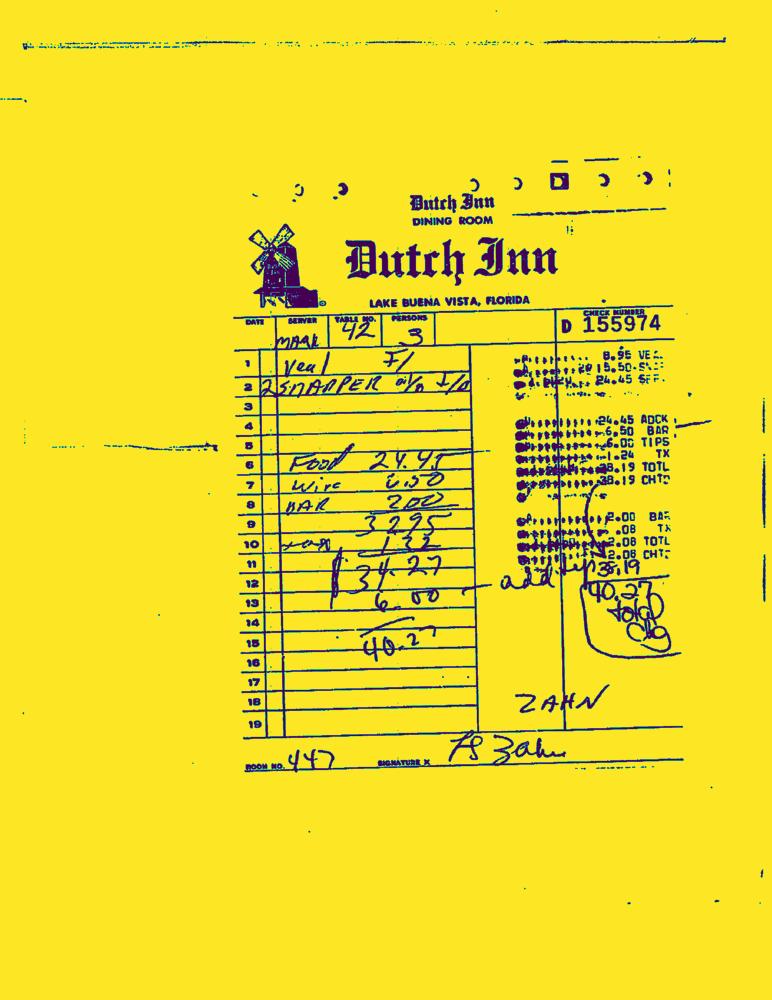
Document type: Invoice-Doc